Question: How is the history relevant to the case?
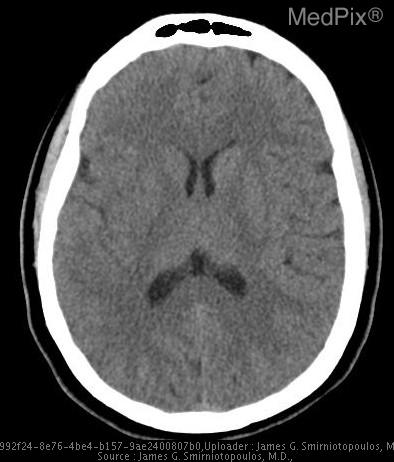
Answer: The patient's history of Acute onset of left hemiparesis is key in understanding the case.